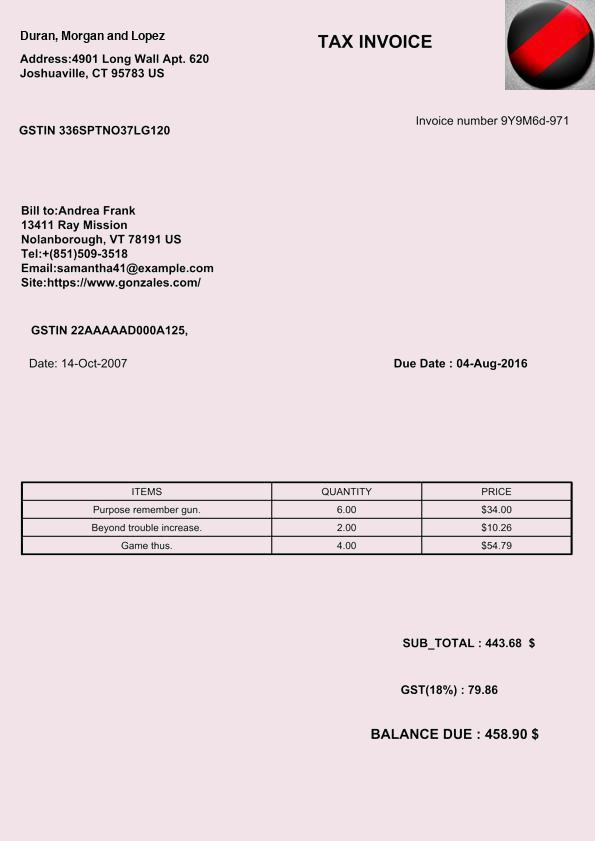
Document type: Invoice